Question: Describe the condition in detail:
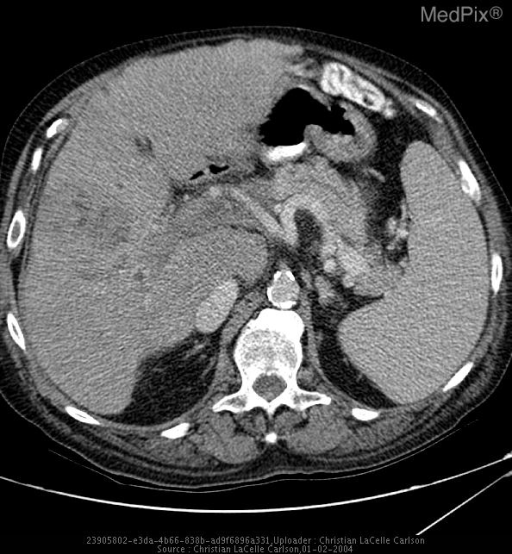
Answer: The disease is discussed as: Although portal vein thrombosis (PVT) is due to hematologic conditions associated with thrombogenic tendencies, the cause of  PVT is evident in less than 50 percent of cases.  PVT occurs in 10 percent of patients with cirrhosis and frequently accompanies hepatocellular carcinoma.  PVT may be associated with systemic or local infection or mesenteric inflammation.  PVT can complicate pregnancy, especially eclampsia, and conditions causing portal venous stasis such as hepatic venous obstruction, chronic heart failure, and constrictive pericarditis.  Encasement of the portal vein by pancreatic, gastric, and other malignancies can also lead to PVT.

Signs and symptoms of PVT depend on the location and extent of the thrombus, how rapidly PVT develops, and the nature of any underlying liver disease.  PVT may lead to segmental atrophy and infarction.  It can be acutely fatal when associated with mesenteric vein thrombosis.  Collateral channels form and the portal vein recanalizes (cavernous transformation) in 1/3 of patients in whom PVT develops slowly (subacute or chronic).  Portal vein thrombosis can cause or exacerbate portal hypertension.

As in this case, the predominant clinical feature is often the underlying disease.  However, bleeding from esophageal varices is a frequent presentation.  The presence of splenomegaly and absence of ascities are common findings.

CT findings may include (1) increased size of the portal vein, (2) hyperdense thrombus on noncontrast CT or low density, nonenhancing intraluminal thrombus on contrast enhanced CT, (3) low density filling defect on contrast CT/lack of contrast medium enhancement of the portal vein, (4) failure to visualize the portal vein, (5) canvernous transformation (nest of collateral veins in the porta hepatis), and (6) calcification within the thrombus. T1WI reveals hperintense  portal vein thrombus and numerous portal flow voids (collaterals).  Ultrasound is the best screening imaging modality.  Thrombus appears echogenic and collaterals and varices are often seen.